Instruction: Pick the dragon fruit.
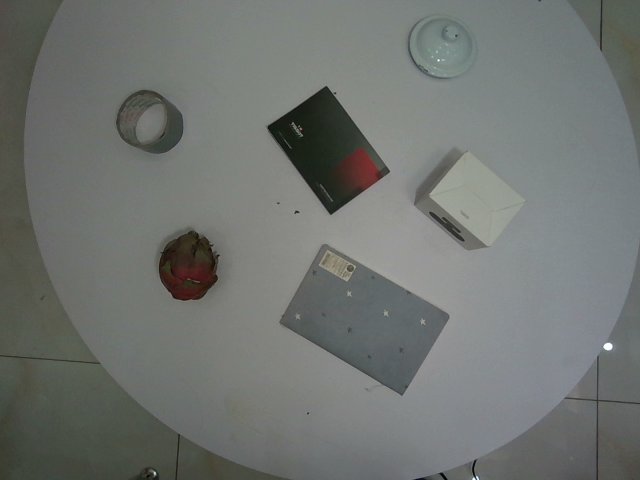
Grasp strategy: vertical